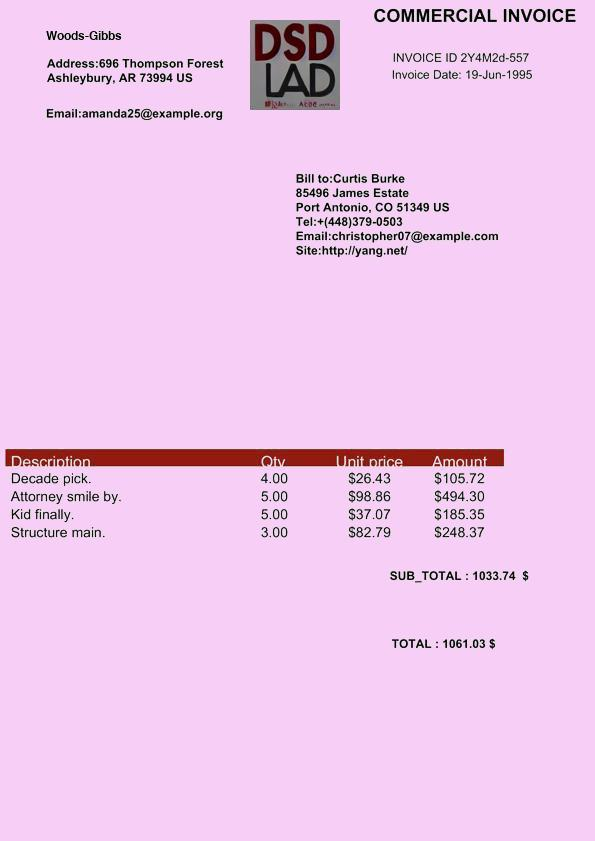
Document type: Invoice